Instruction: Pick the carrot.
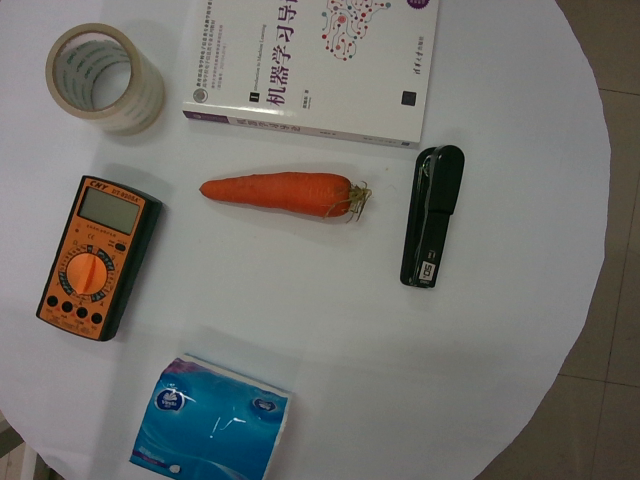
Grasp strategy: vertical